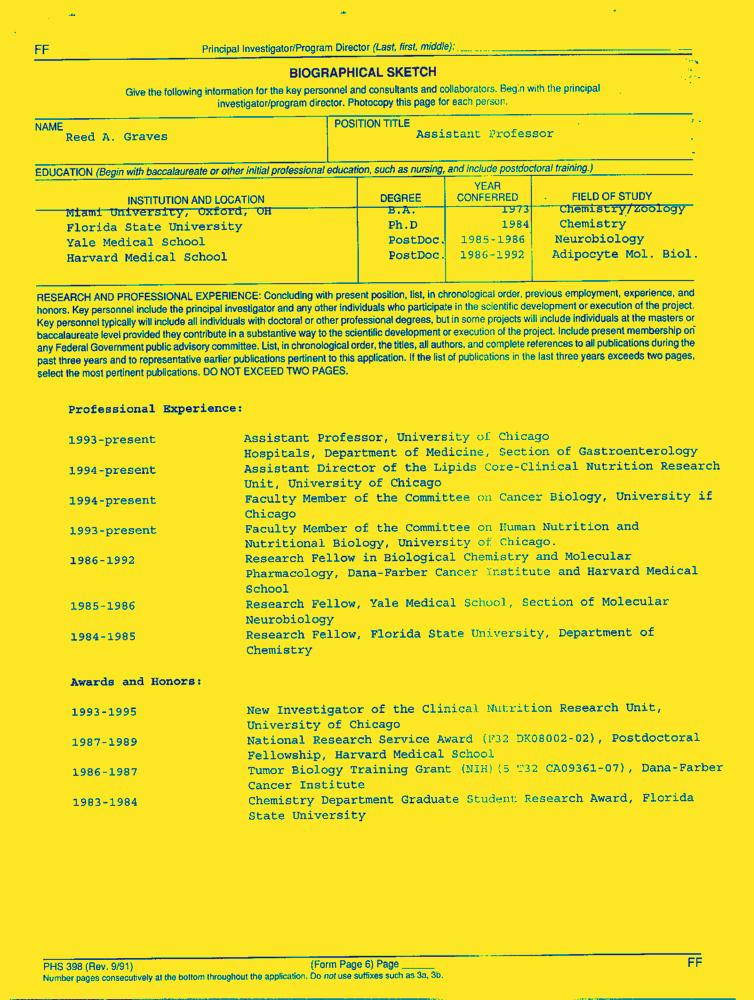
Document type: Resume-Doc